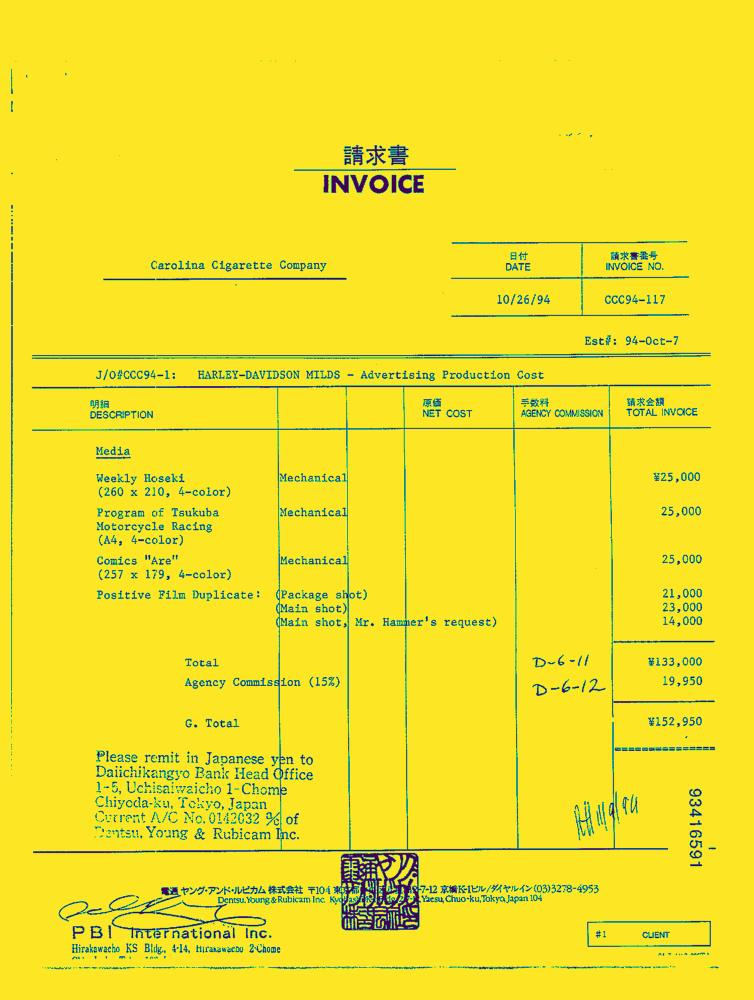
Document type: Invoice-Doc